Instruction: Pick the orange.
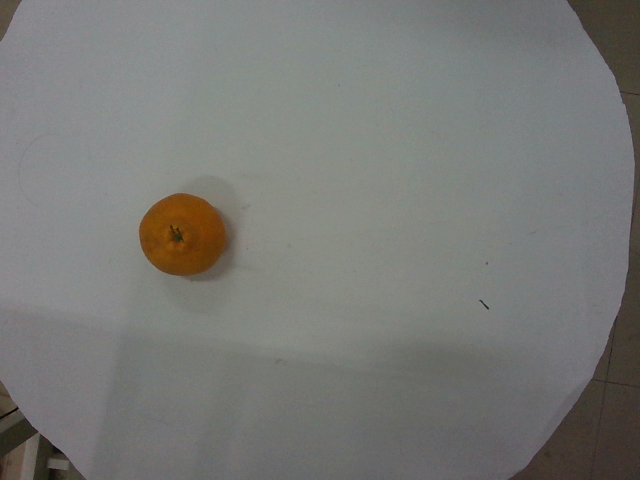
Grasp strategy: vertical